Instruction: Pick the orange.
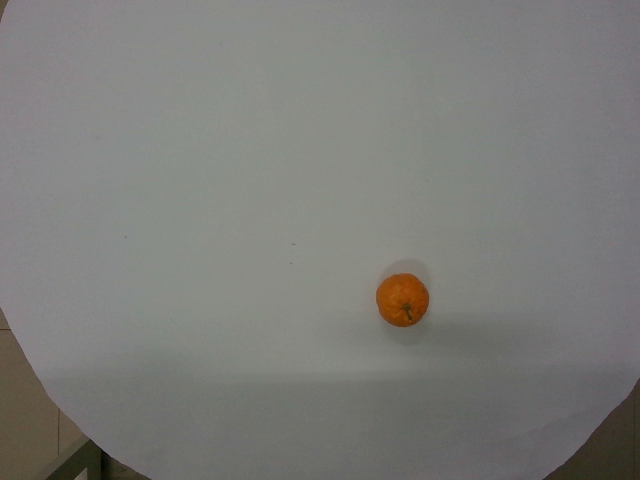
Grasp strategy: vertical